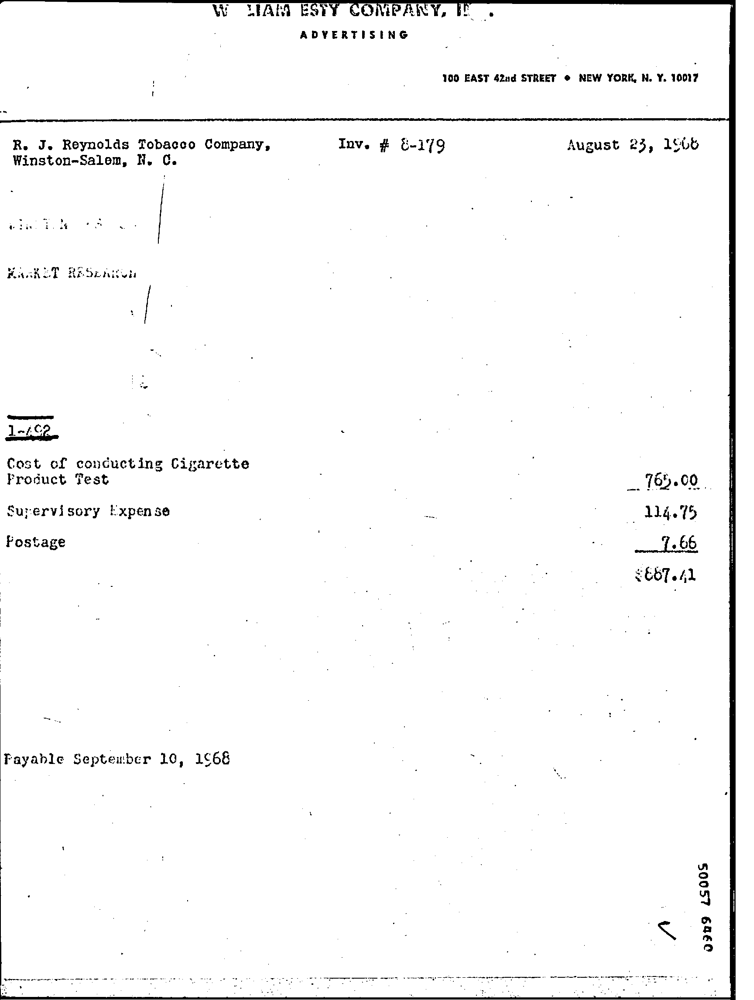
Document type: Invoice